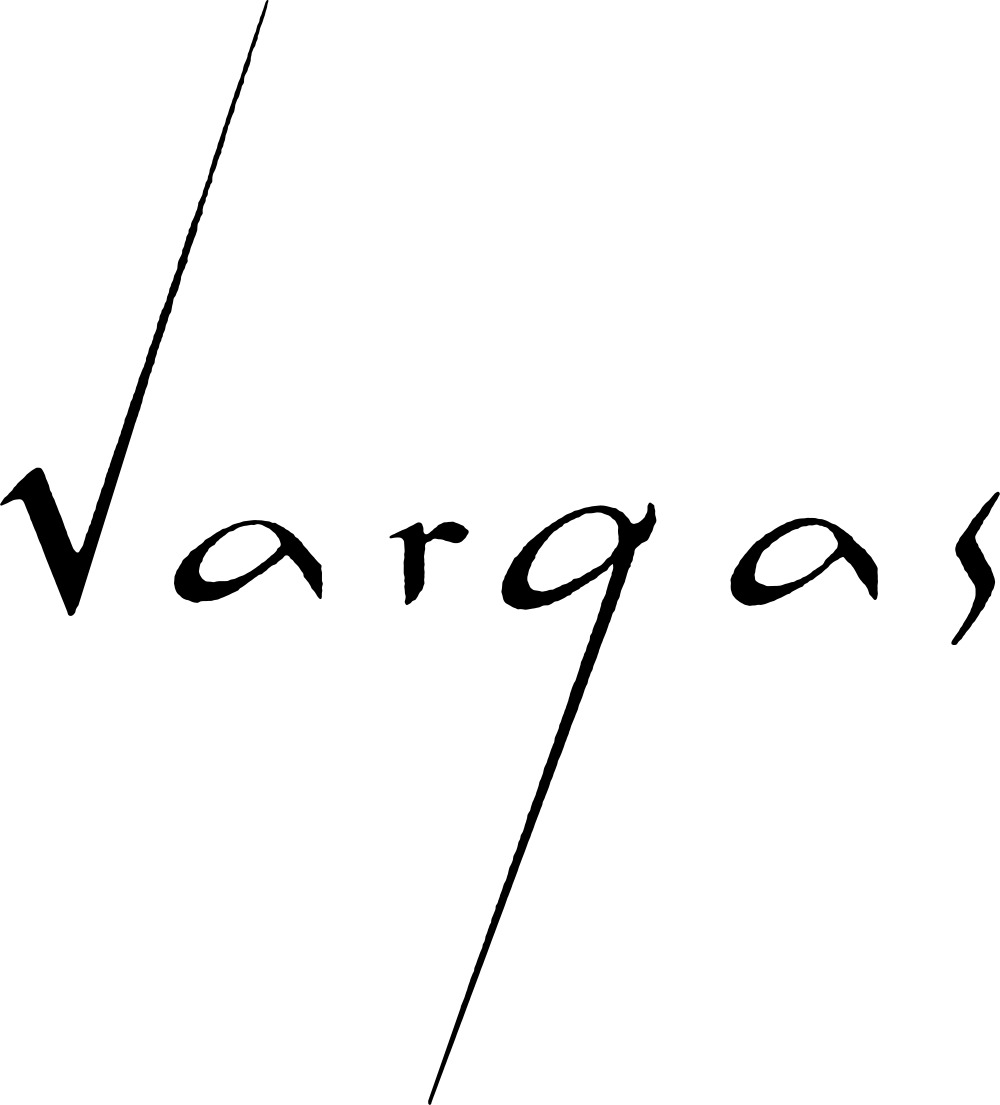
Signature of: alberto vargas